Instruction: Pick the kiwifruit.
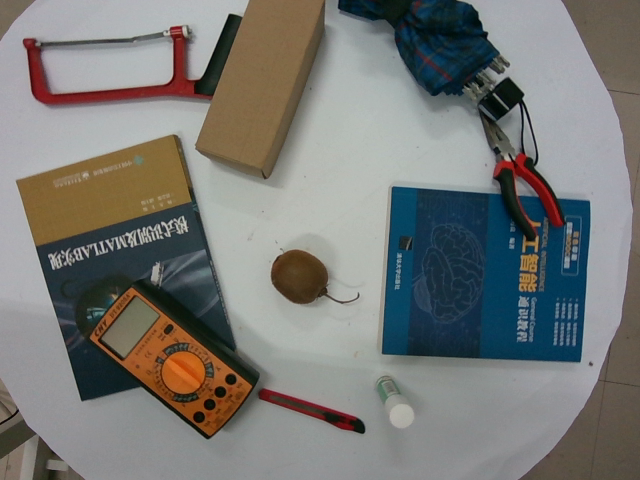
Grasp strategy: vertical